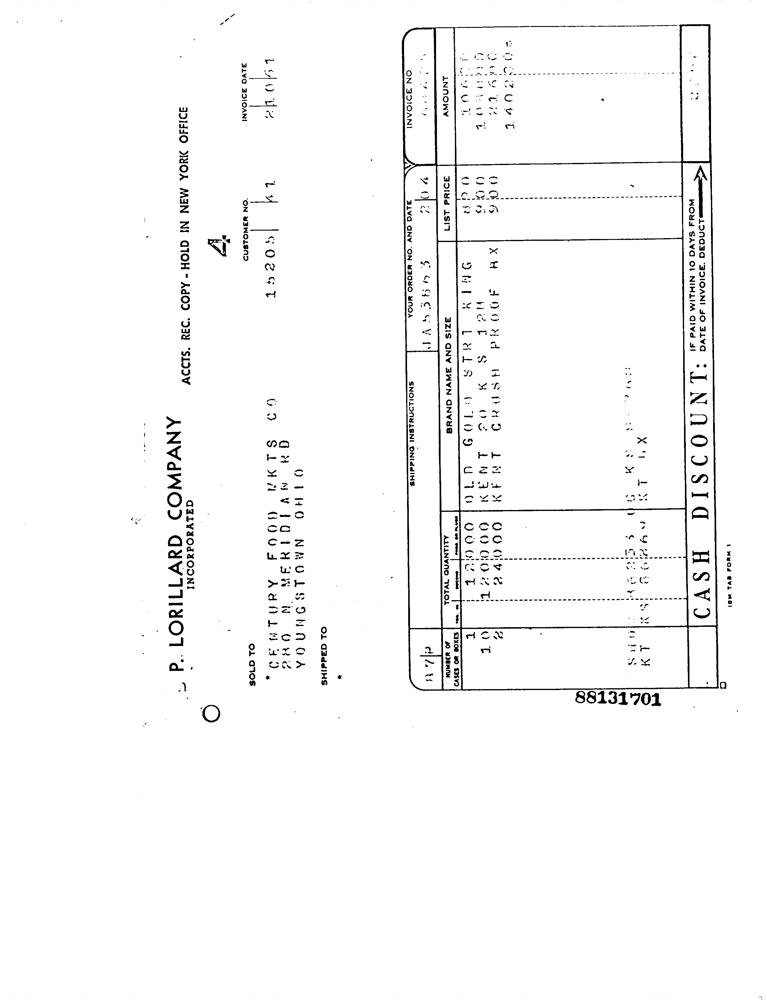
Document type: Invoice